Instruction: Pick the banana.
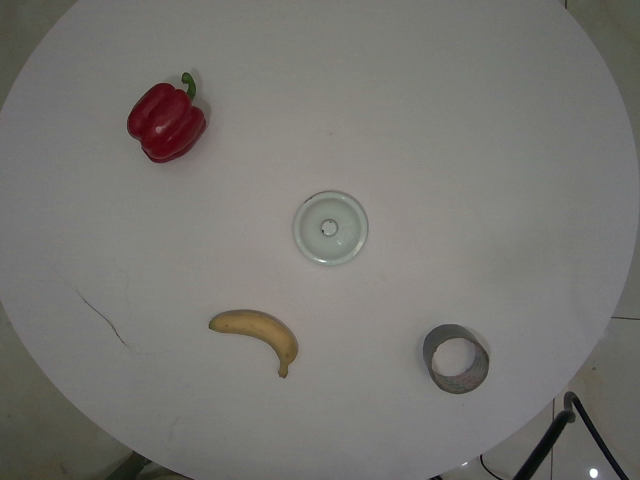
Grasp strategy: vertical